Question: Describe the condition in detail:
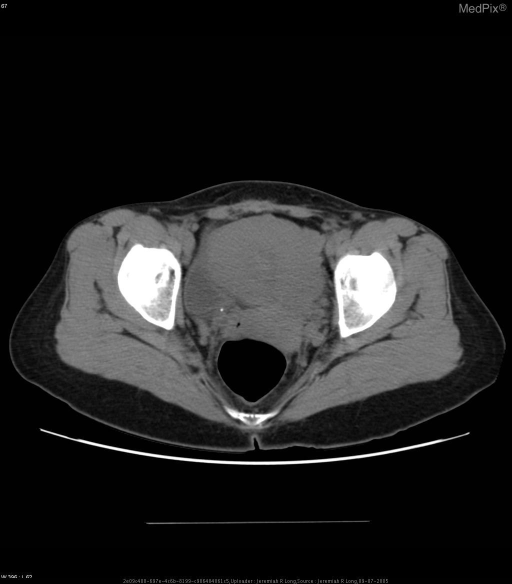
Answer: The disease is discussed as: Nephrolithiasis classically presents with renal colic and hematuria.  Stones within the renal collecting system typically obstruct at one of three locations: the ureteropelvic junction, the pelvic brim, or the ureterovessicular junction.  Occasionally obstructing stones may also lodge at the bladder outlet.  When acute in onset, many patients with obstructing stone disease will present to the emergency department with acute flank pain.  The differential diagnosis consideration for such presentations can often include appendicitis, pyelonephritis, pelvic inflammatory disease, ectopic pregnancy, tubo-ovarian abscess, and inflammatory bowel disease.  For this reason imaging typically plays an important role in diagnosis.  A study from Radiology in 2000 looking at the detection of ureteral calculi in emergency room patients determined that the sensitivity for stone detection by CT was 96%, and by ultrasound was 61% (both with specificities of 100%).

It is estimated that somewhere between 3 and 12 percent of individuals in the United States will experience symptomatic renal stones at some point in their lives.  The majority of stones (eighty percent) are composed of calcium (typically calcium oxalate and less often calcium phosphate).  The main other types include include uric acid, struvite (magnesium ammonium phosphate), and cystine stones.  Generalized risk factors for forming stones include low water intake, high protein intake, family history, urinary tract infection with a urease splitting organism (e.g. Proteus or Klebsiella), and disease states resulting in hypercalciuria, hyperuricosuria, or hypocitriuria.  Treatment of ureteral stones in the acute setting begins with adequate pain control. Once an obstructing stone has been identified within the collecting system, location and size of the stone plays a major role in determining management with stone size of 5mm typically representing the threshold for intervention—with stones smaller than 5mm being managed conservatively (pain control, oral hydration, and urine straining for spontaneous passage), and stones greater than or equal to 5mm being managed with some sort of intervention (e.g. lithotripsy, cystoscopy, etc).